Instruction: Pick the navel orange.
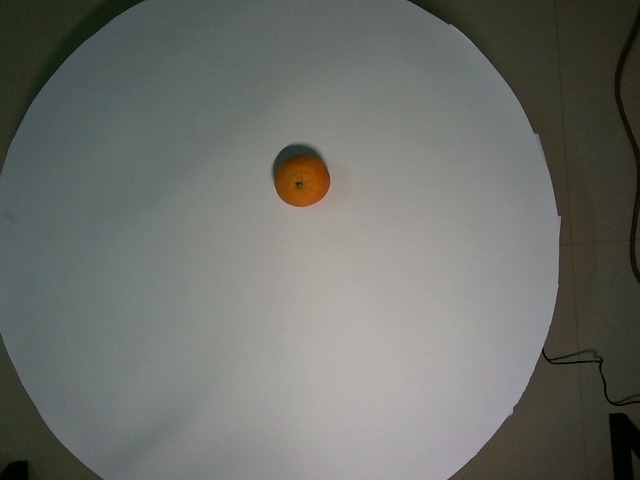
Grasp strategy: vertical